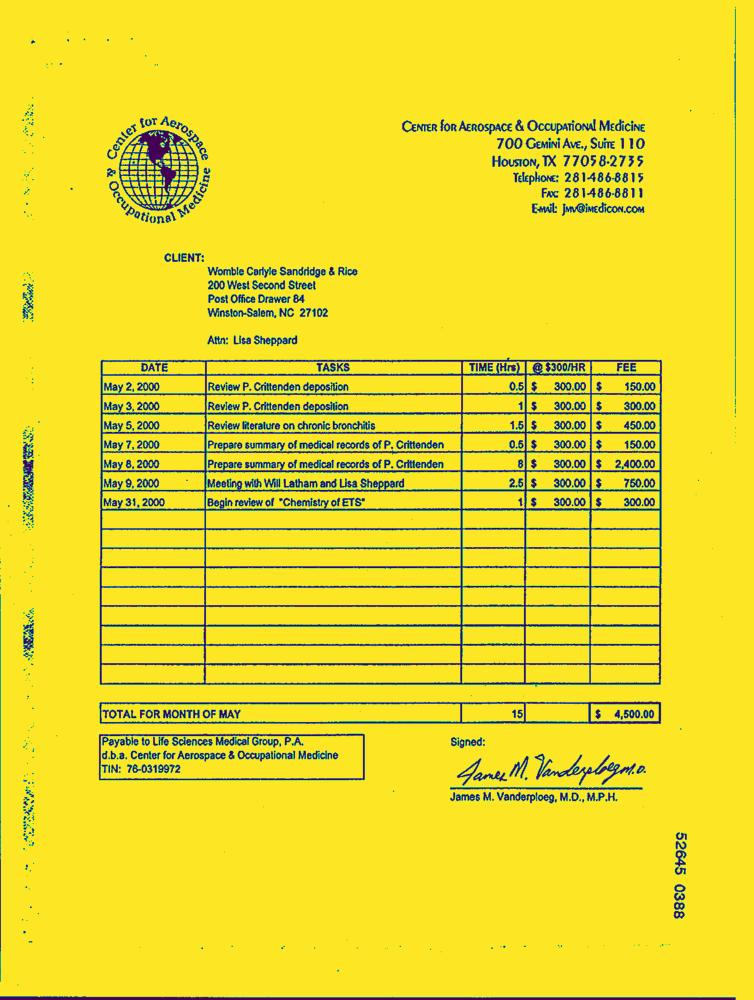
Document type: Invoice-Doc